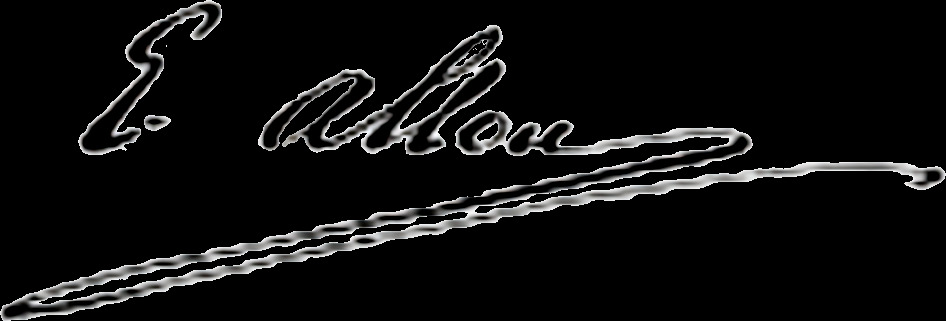
Signature of: édouard allou